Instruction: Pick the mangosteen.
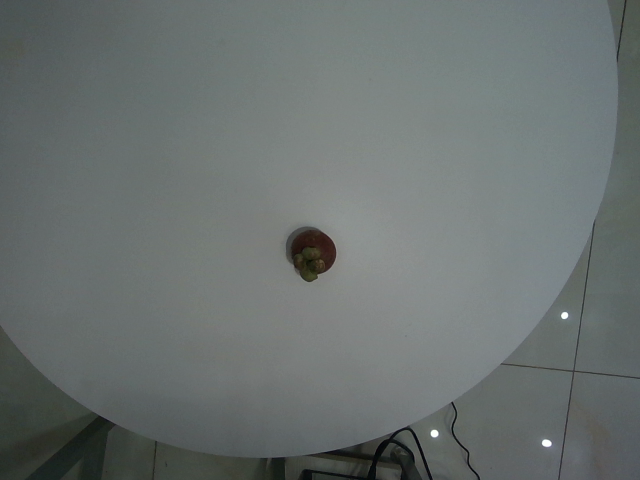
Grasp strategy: vertical